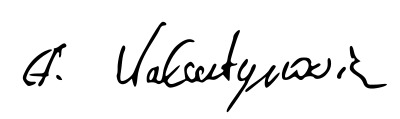
Signature of: anna walentynowicz